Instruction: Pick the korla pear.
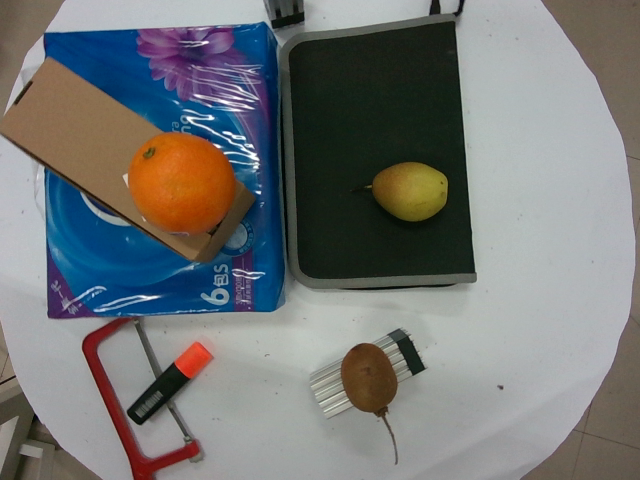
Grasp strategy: vertical